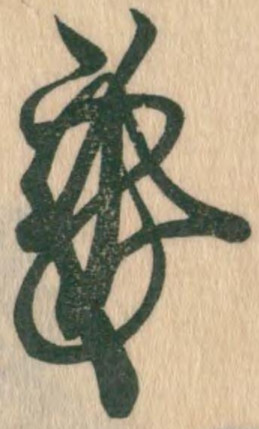
Signature of: go komatsu